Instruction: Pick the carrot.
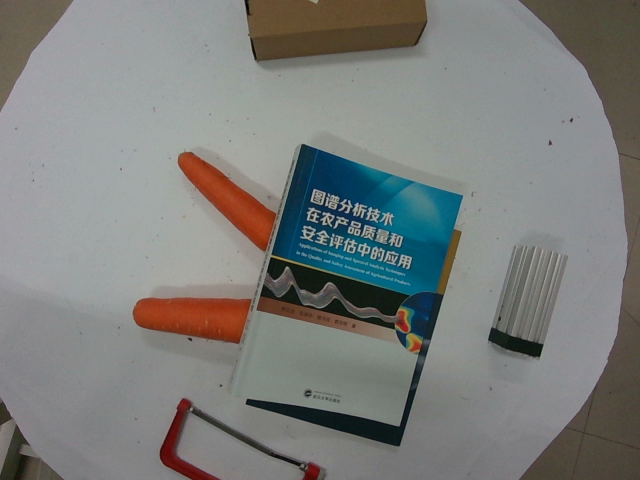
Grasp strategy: vertical